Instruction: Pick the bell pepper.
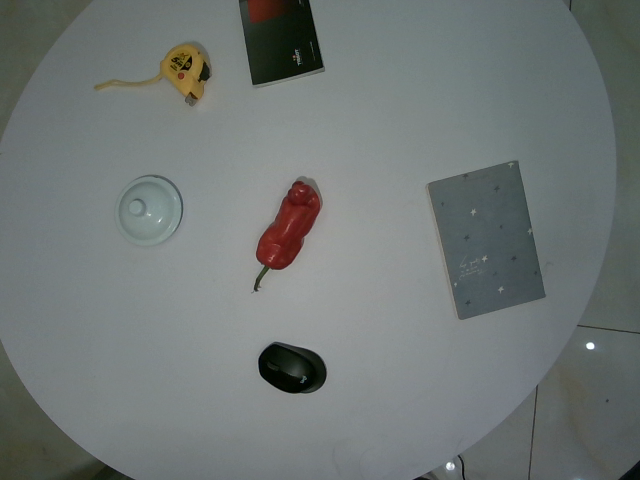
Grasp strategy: vertical